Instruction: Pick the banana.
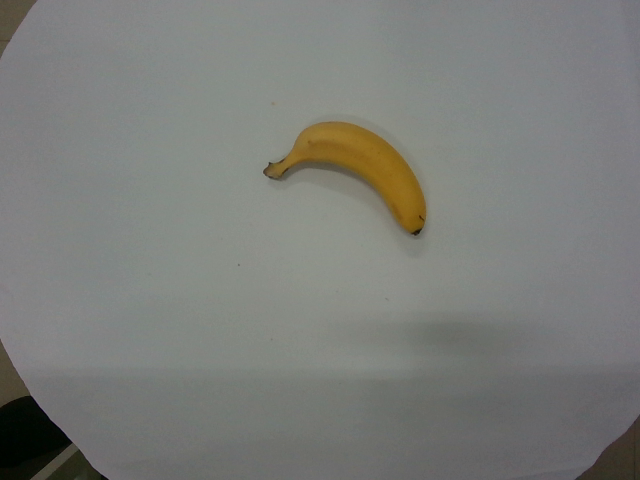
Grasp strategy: vertical